Can you pull out the amount in words, numerical amount, payee's name, date of the cheque, and the bank's name from the image?
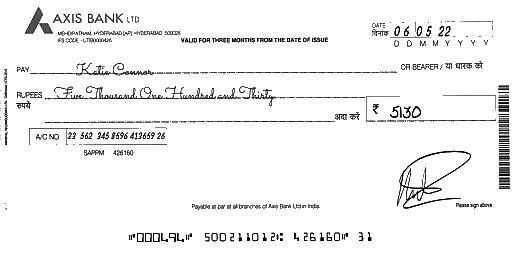
amt_in_words: Five Thousand One Hundred and Thirty
amt_in_figures: 5130
payee_name: Katie Connor
bank_name: AXIS BANK
cheque_date: 06/05/22